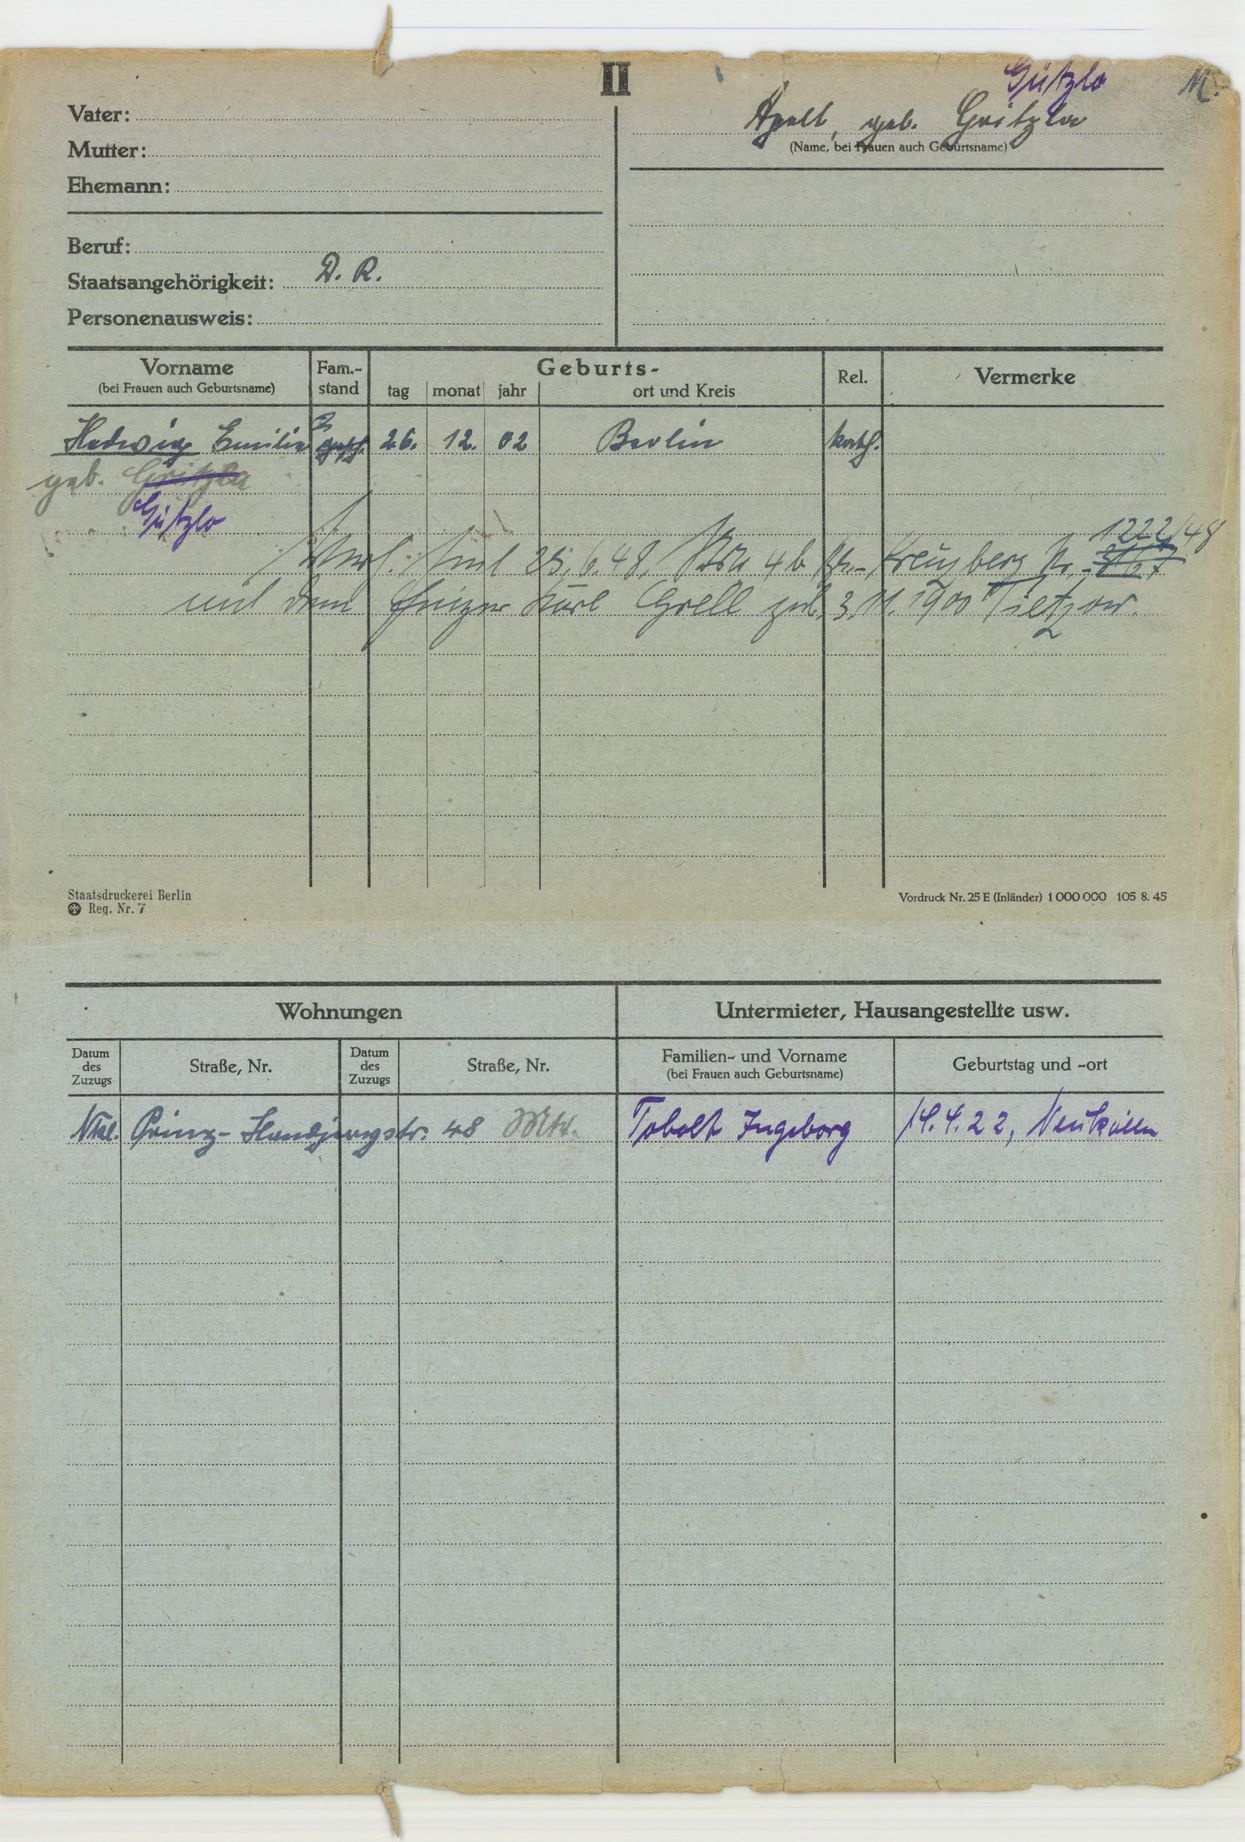
Gützlo
Apelt, geb. Gritzla